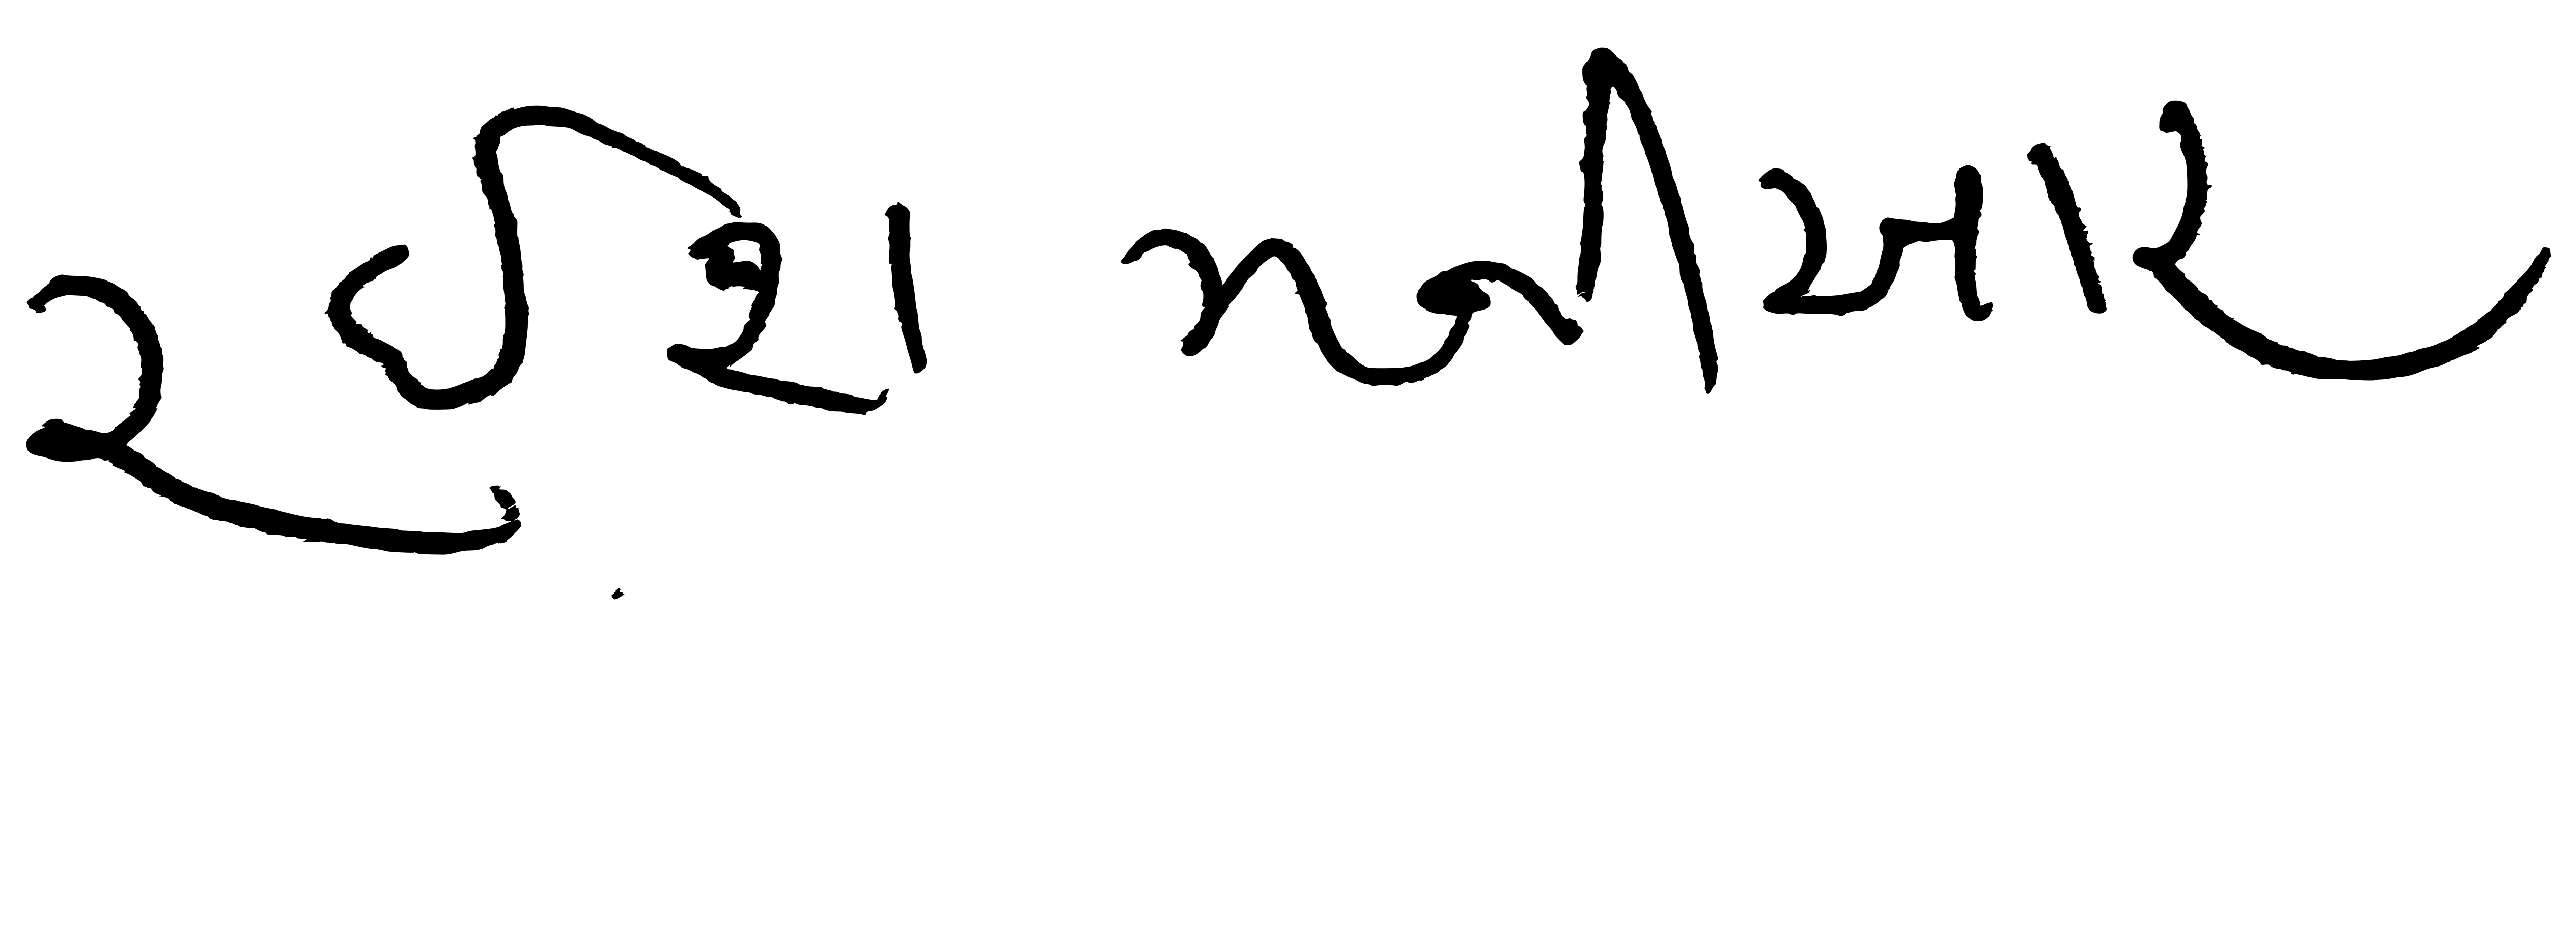
Signature of: raeesh maniar